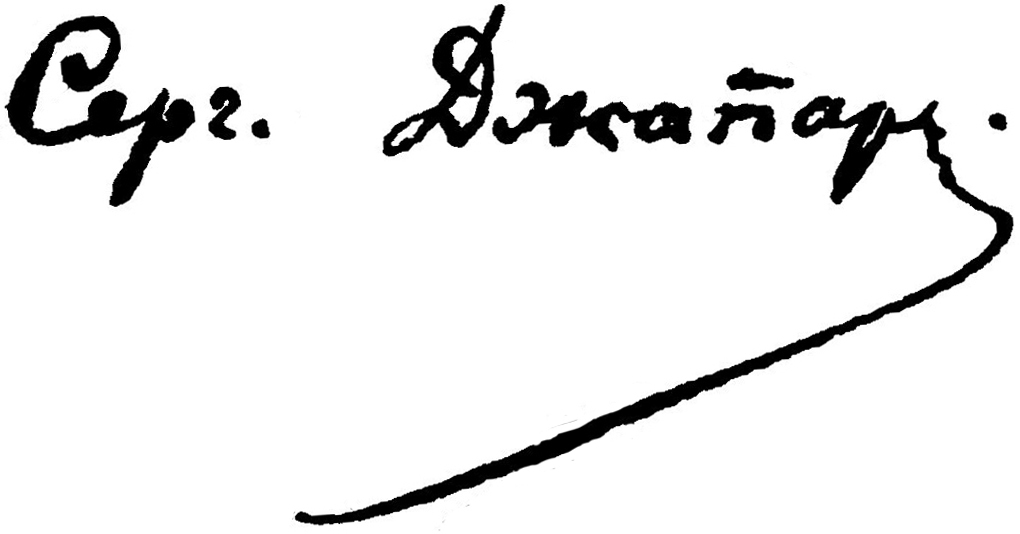
Signature of: sergei japaridze